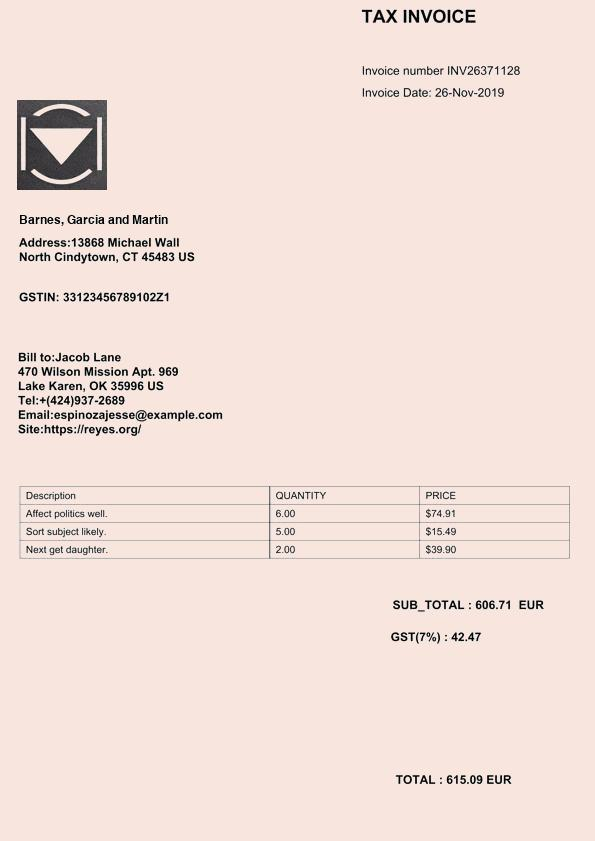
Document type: Invoice